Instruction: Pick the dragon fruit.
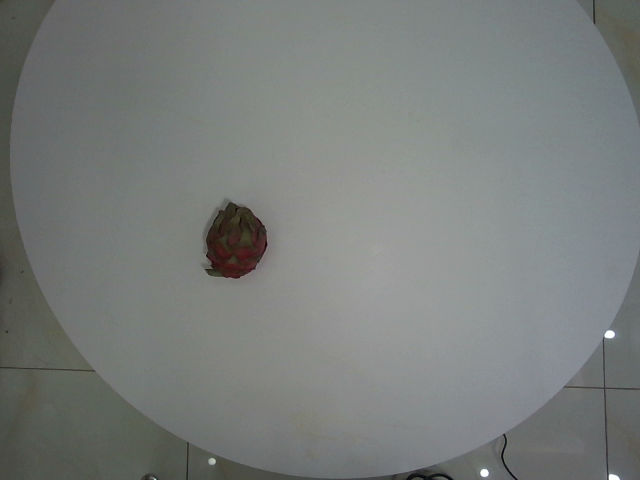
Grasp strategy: vertical